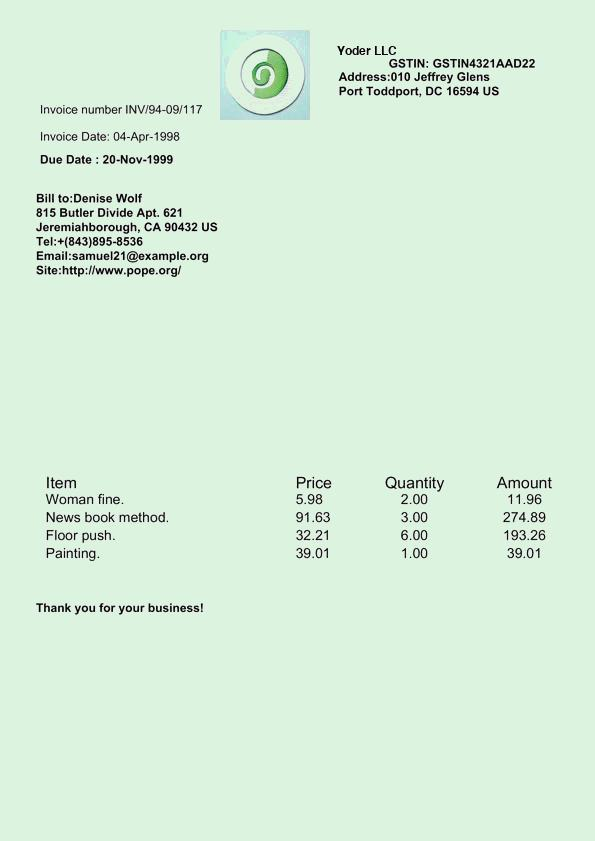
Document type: Invoice